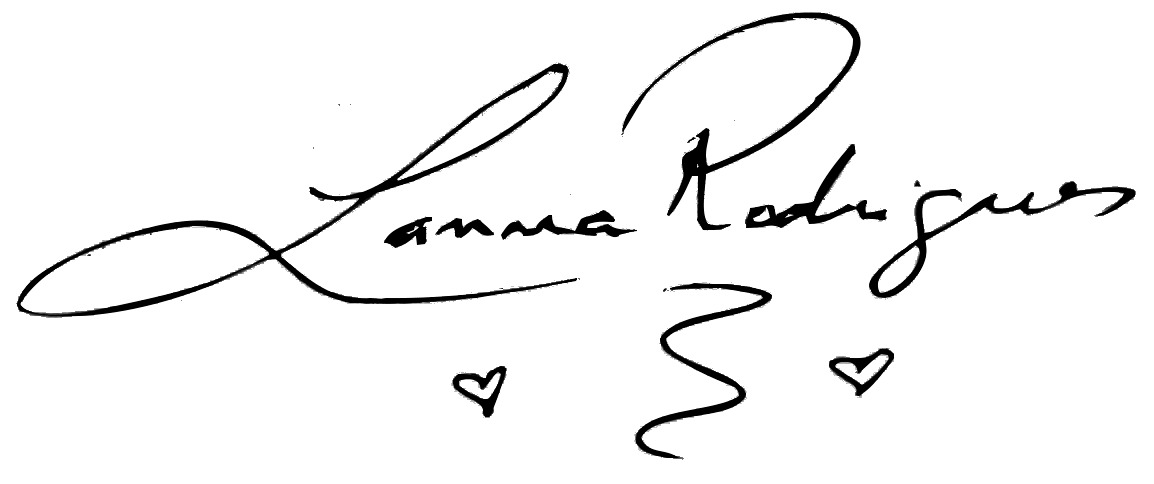
Signature of: lanna rodrigues